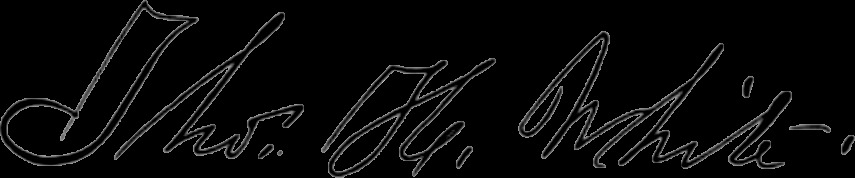
Signature of: thomas h white